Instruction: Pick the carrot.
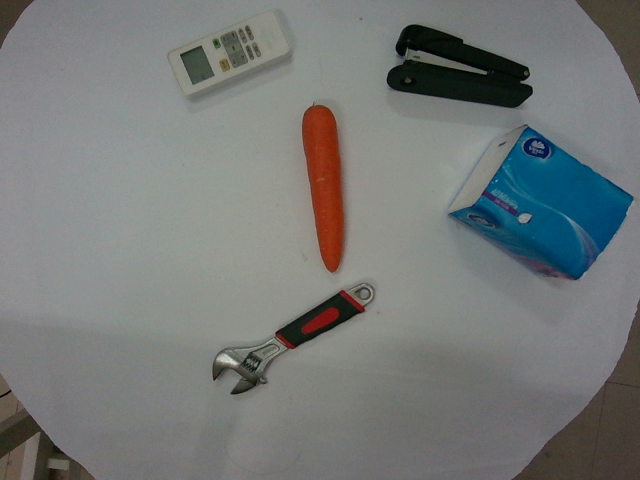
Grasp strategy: vertical